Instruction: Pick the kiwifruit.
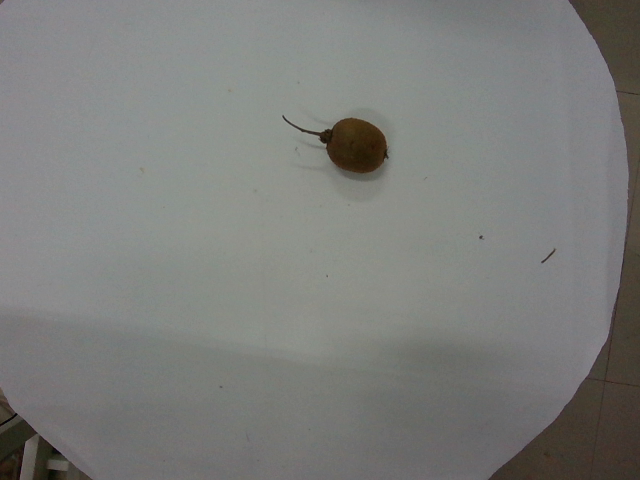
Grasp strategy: vertical